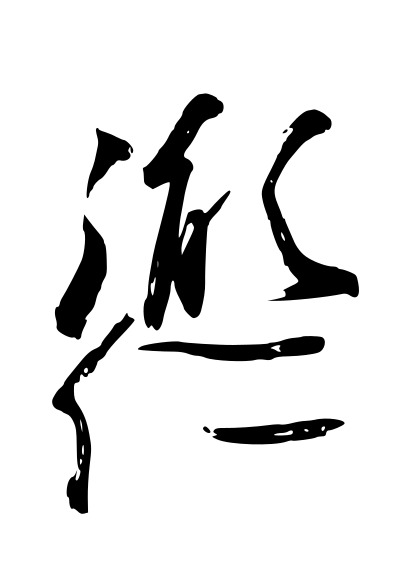
Signature of: go fushimi